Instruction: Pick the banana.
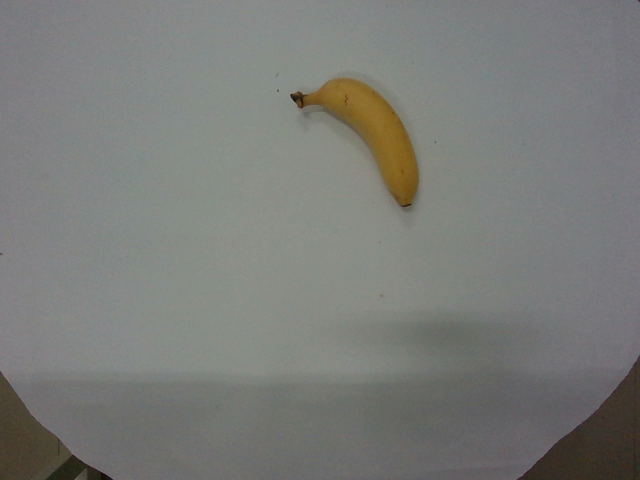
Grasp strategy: vertical